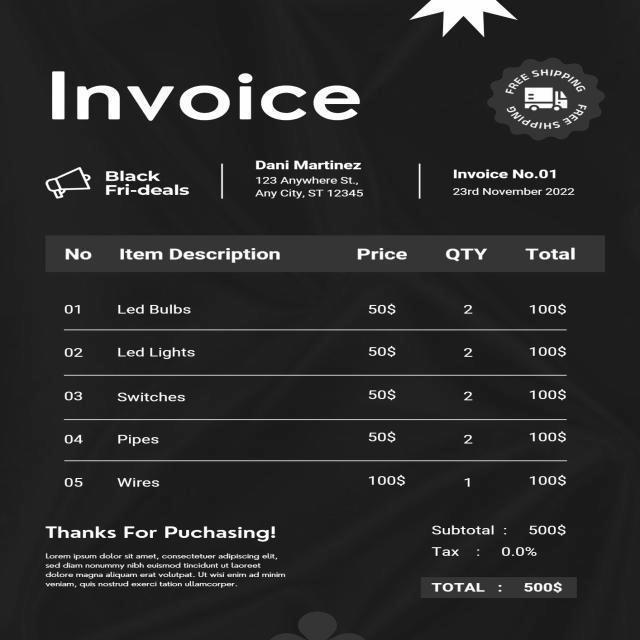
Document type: Invoice